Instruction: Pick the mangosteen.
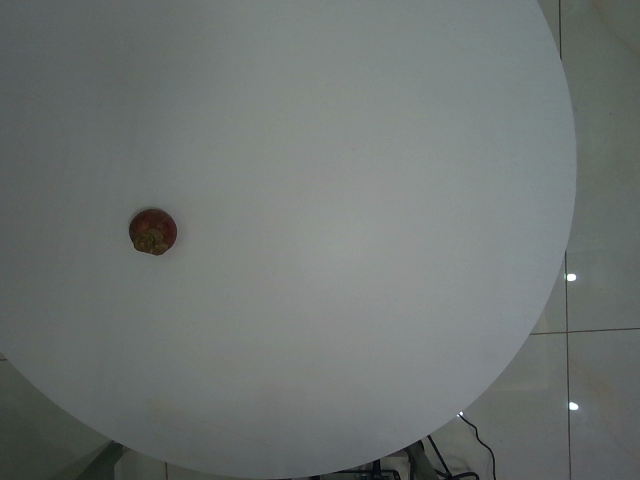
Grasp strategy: vertical